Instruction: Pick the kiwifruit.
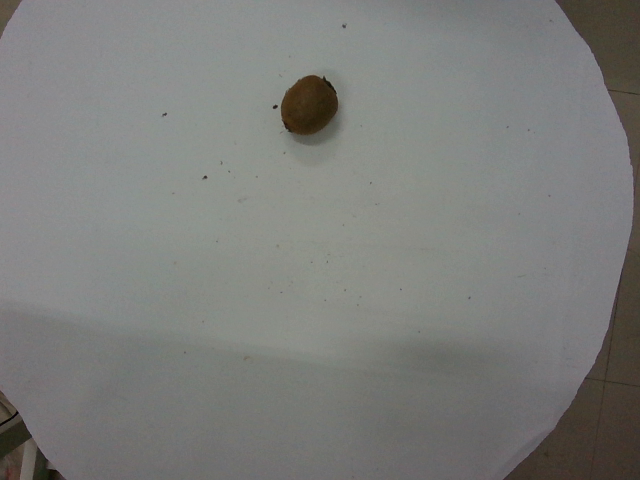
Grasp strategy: vertical